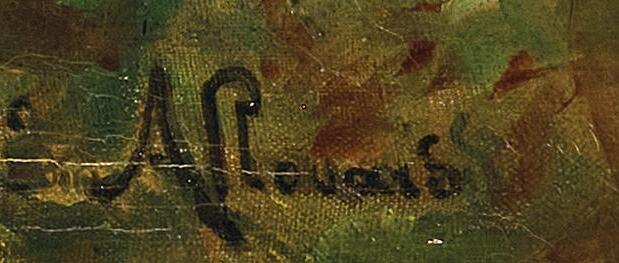
Signature of: edmond allouard